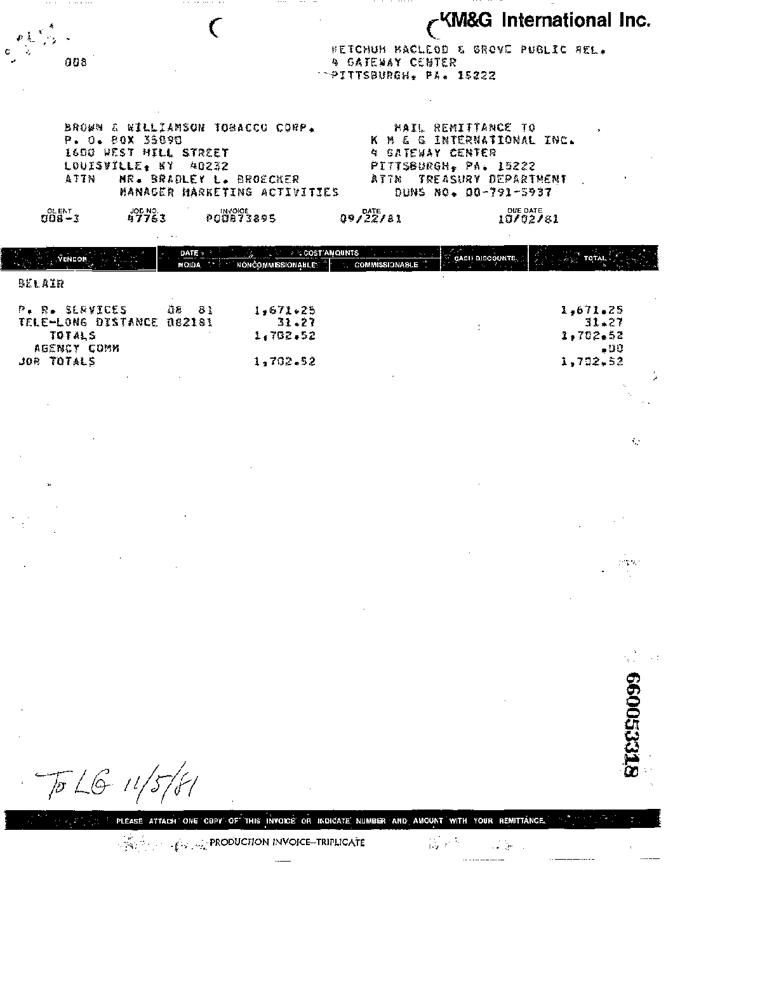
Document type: Invoice